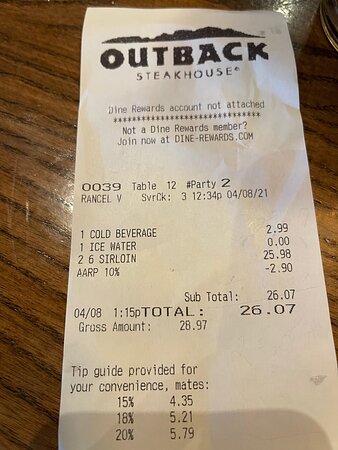
gt_parse: date: 04/08/21
criticals: name: TOTAL
price: 26.07
name: Gross Amount
price: 28.97
store: OUTBACK